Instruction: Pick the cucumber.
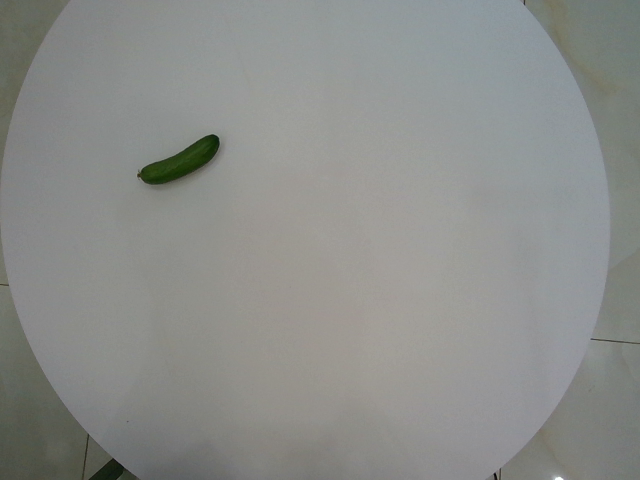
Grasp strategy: vertical